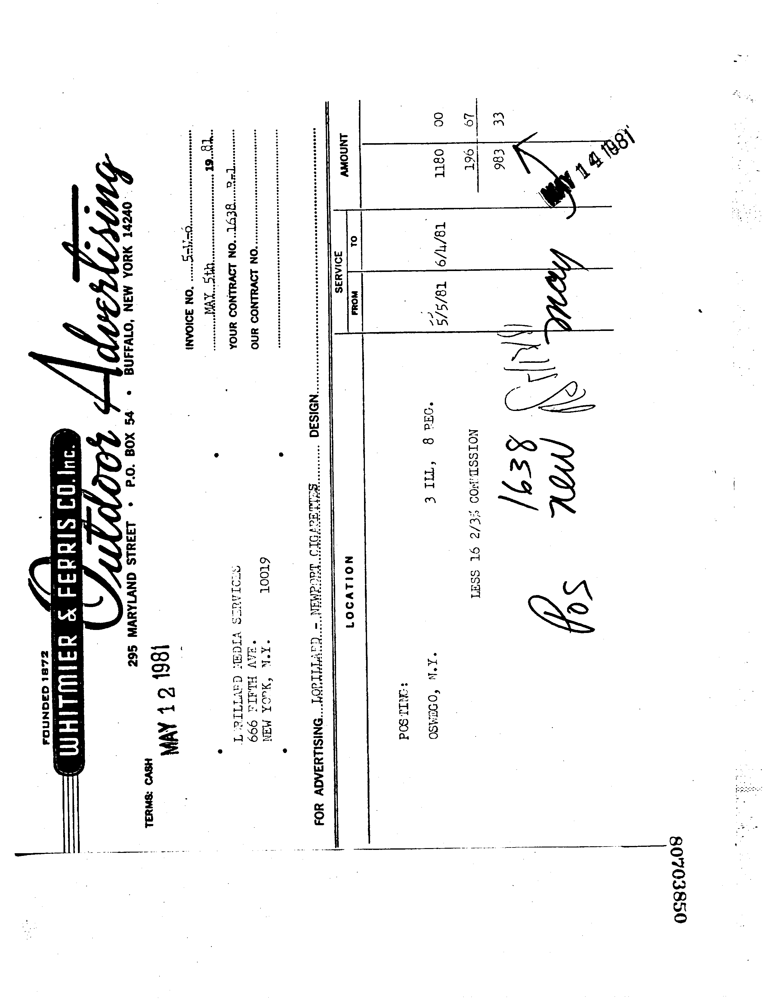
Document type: Invoice